Question: What appears to be the issue?
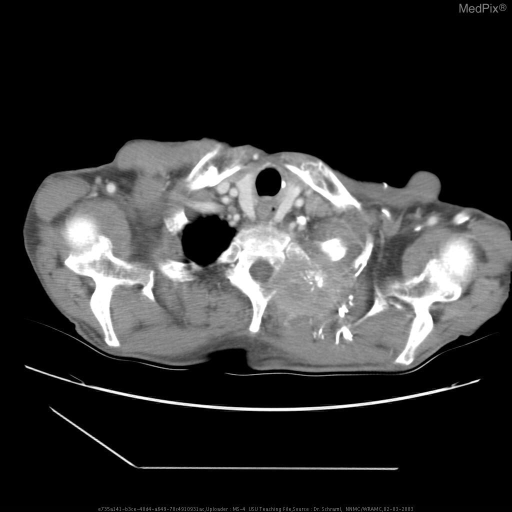
Answer: The findings suggest •  CXR:
Large destructive left apical mass involving the chest wall.  There is vertebral destruction, pleural metastasis, lymphadenopathy, and a contralateral lung nodules.

•  CT:
1) Large left upper lobe mass with adjacent chest wall invasion with bony destruction and vertebral body destruction.  Multiple left lingular segment masses
2) Right upper lobe mass with adjacent air space disease
3) Mediastinal and left hilar adenopathy
4) Right liver lobe ductal dilatation
5) Right adrenal mass enlargement
6) Left kidney mass

•  PET:
1) Malignant neoplasm extensively involving the apical posterior segment of the left upper lobe and extending locally into the mediastinum and the chest wall.  No discontinuous foci within the mediastinum or cervical region specifically to suggest metastatic disease to the lymph nodes.  Several satellite nodules in the left mid lung field and possible nodular metastases to left mid ribs.. CT:
1) Large left upper lobe mass with adjacent chest wall invasion with bony destruction and vertebral body destruction.  Multiple left lingular segment masses
2) Right upper lobe mass with adjacent air space disease
3) Mediastinal and left hilar adenopathy
4) Right liver lobe ductal dilatation
5) Right adrenal mass enlargement
6) Left kidney mass. The patient might have a history of 67 y/o male presents for further evaluation of an abnormal chest radiograph, discovered during a recent episode of both hepatic and left kidney abscesses..